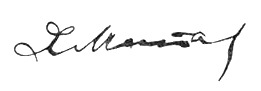
Signature of: hristo matov